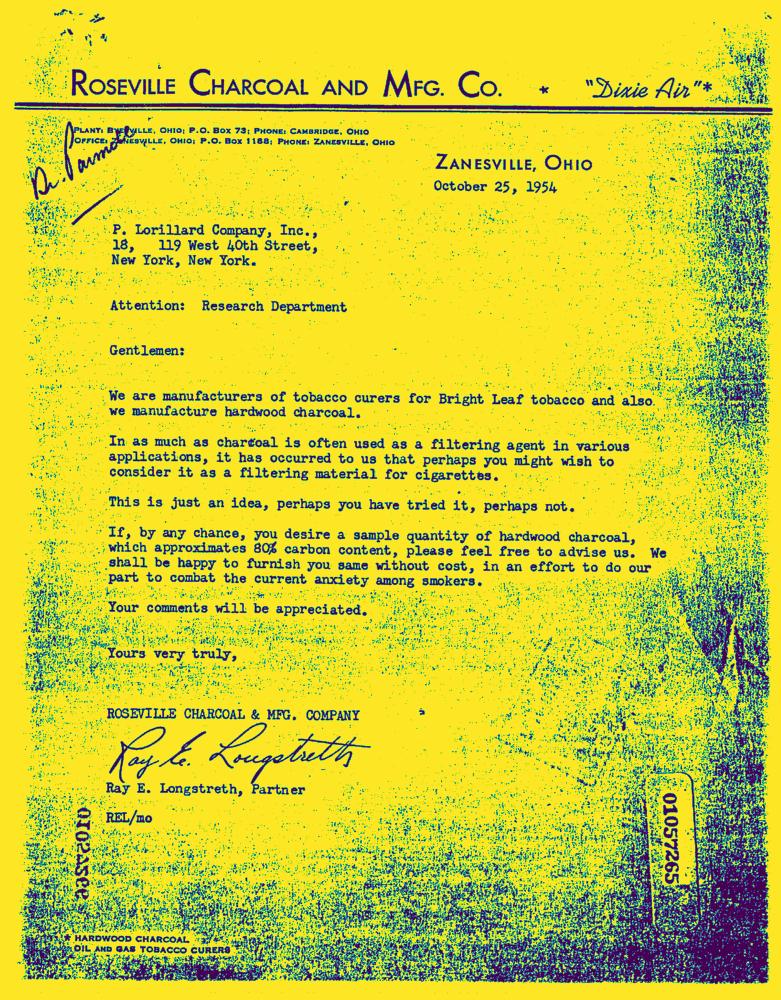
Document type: Letter-Doc